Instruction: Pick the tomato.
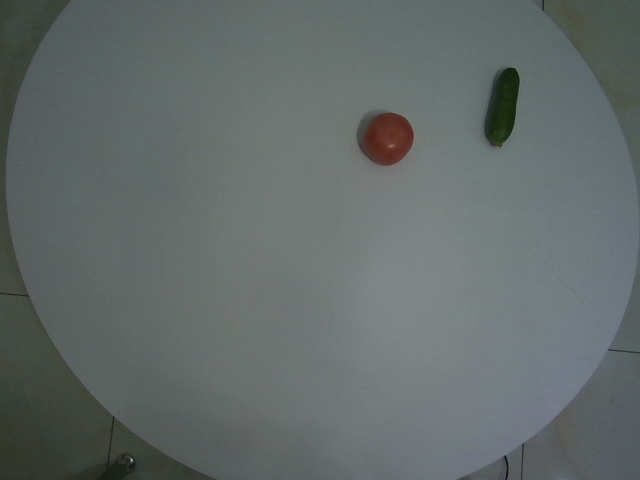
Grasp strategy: vertical